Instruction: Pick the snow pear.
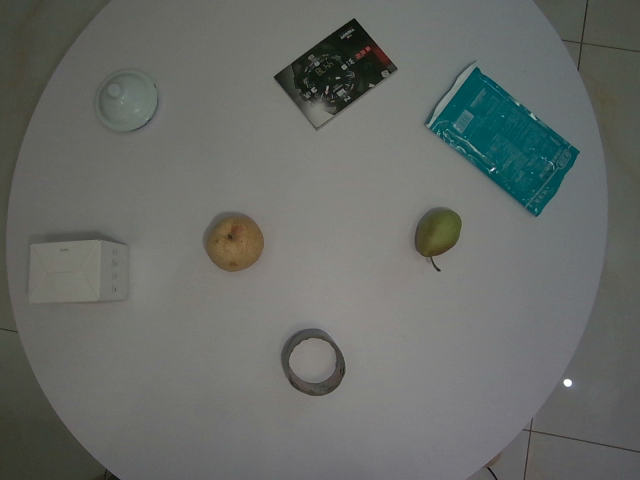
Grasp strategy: vertical